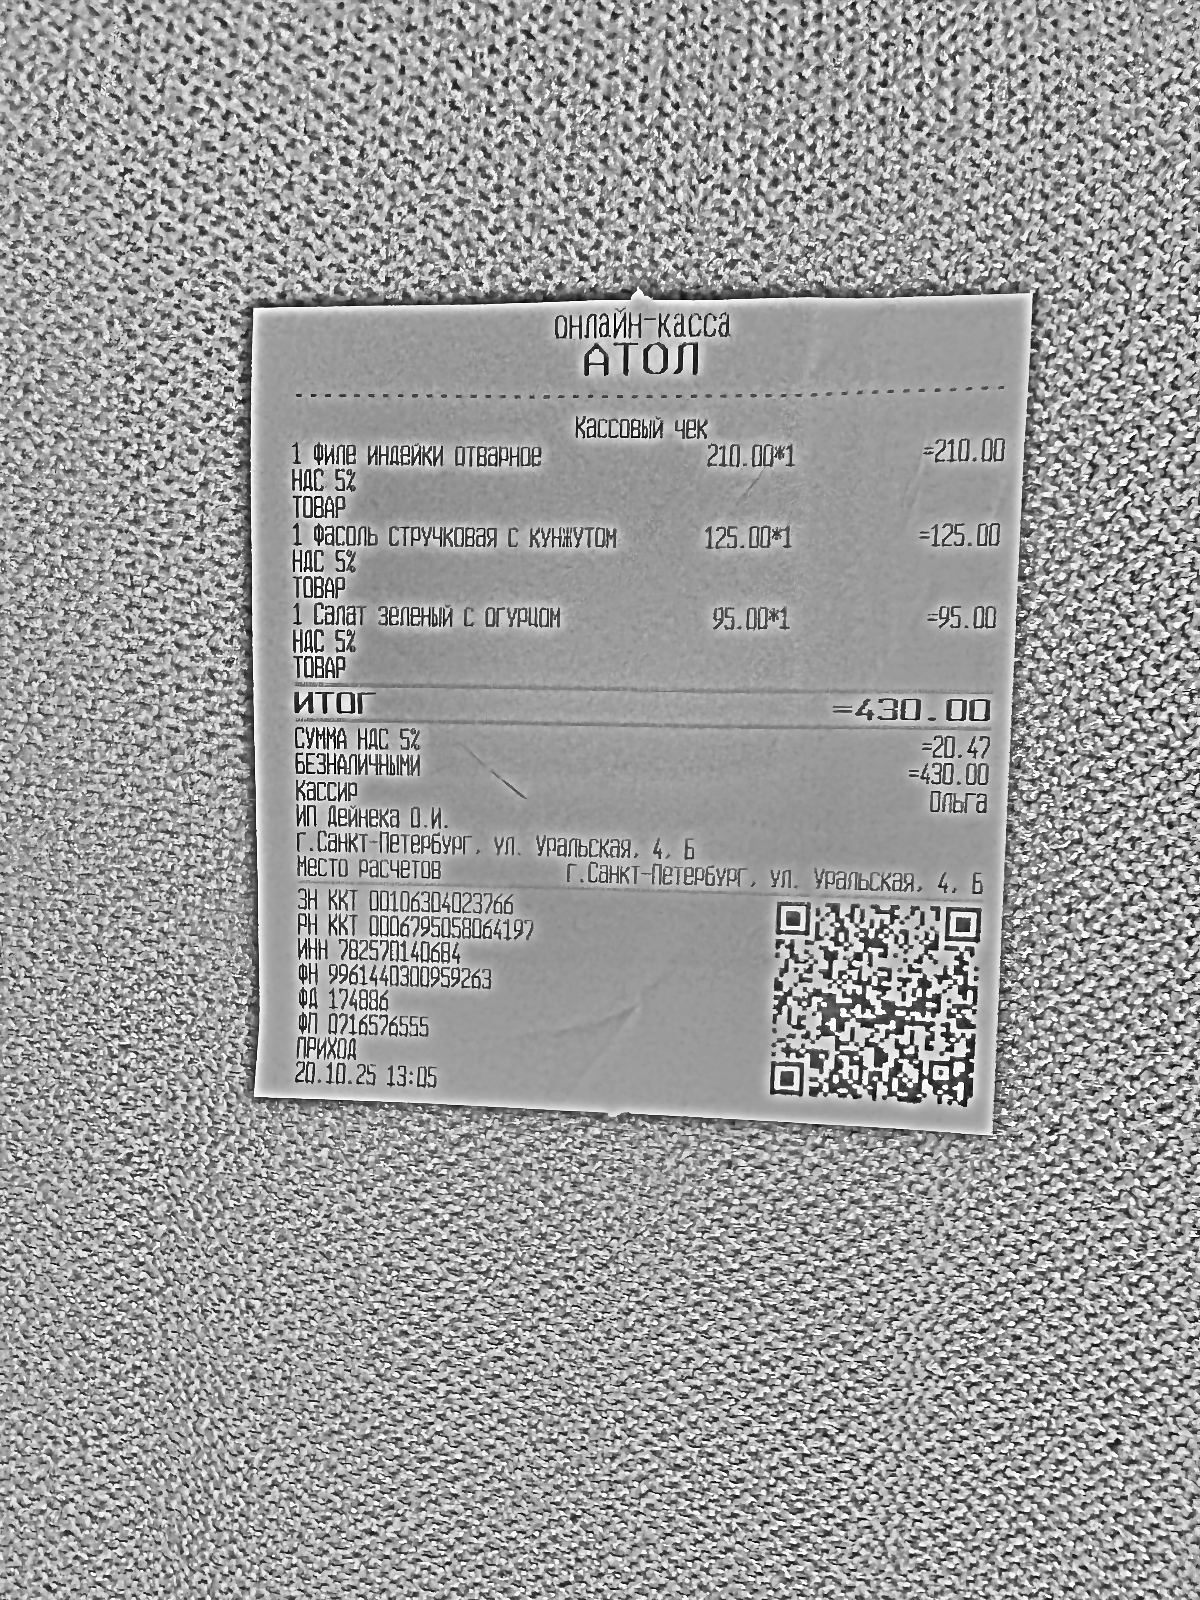
Продавец: ИП Дейнека О.И.
ИНН: 782570140684
Дата: 20.10.25
Товары: 1 Филе индейки отварное; 1 Фасоль стручковая с кунжутом; 1 Салат зеленый с огурцом
Количество: 1; 1; 1
Цена: 210.00; 125.00; 95.00
Сумма: 210.00; 125.00; 95.00
Итого: 430.00